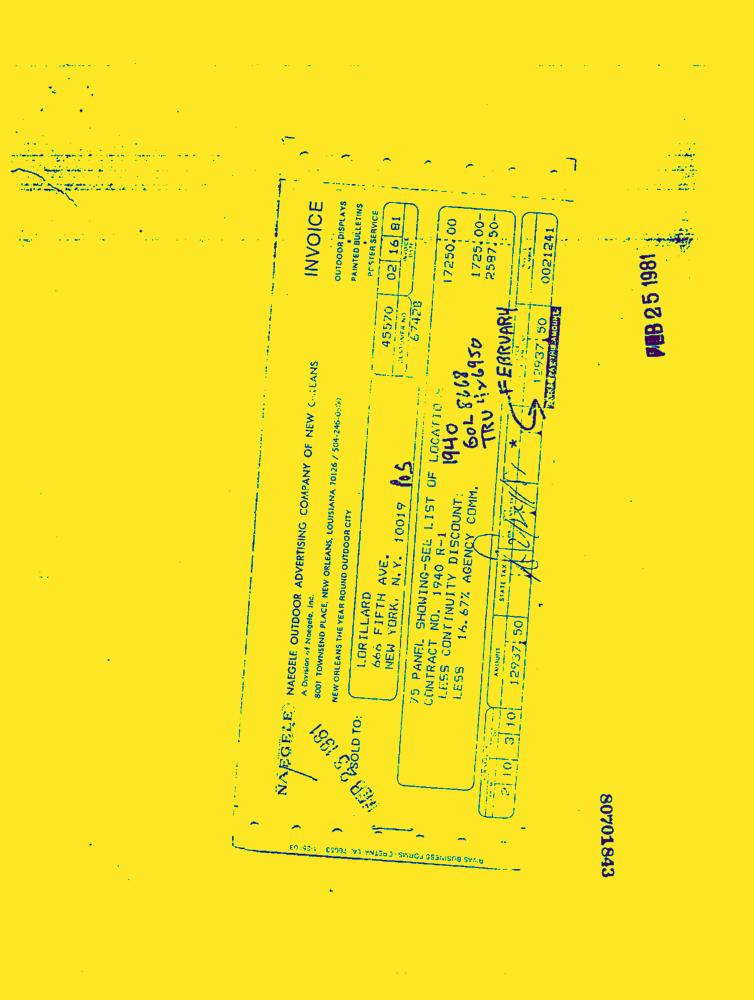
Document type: Invoice-Doc